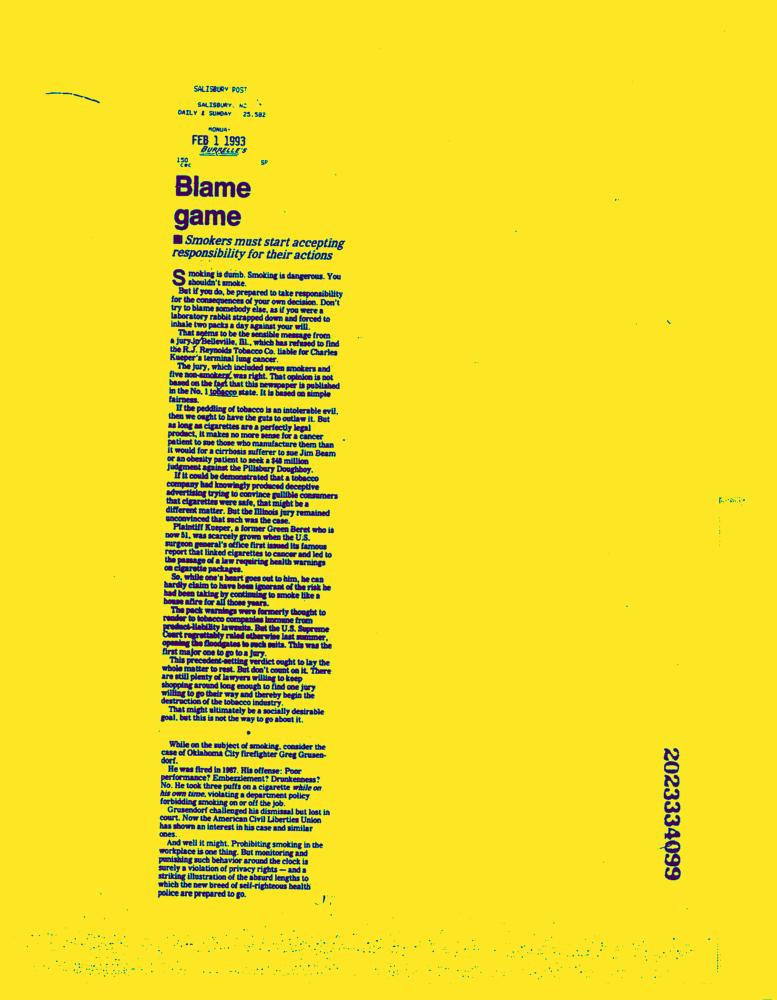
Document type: News-Article